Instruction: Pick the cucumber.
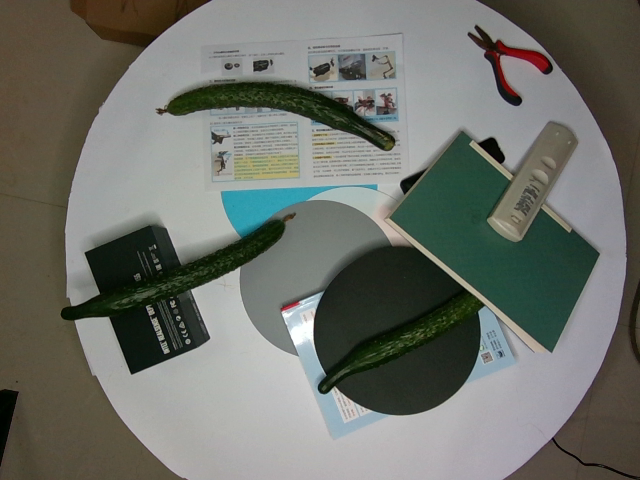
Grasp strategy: vertical